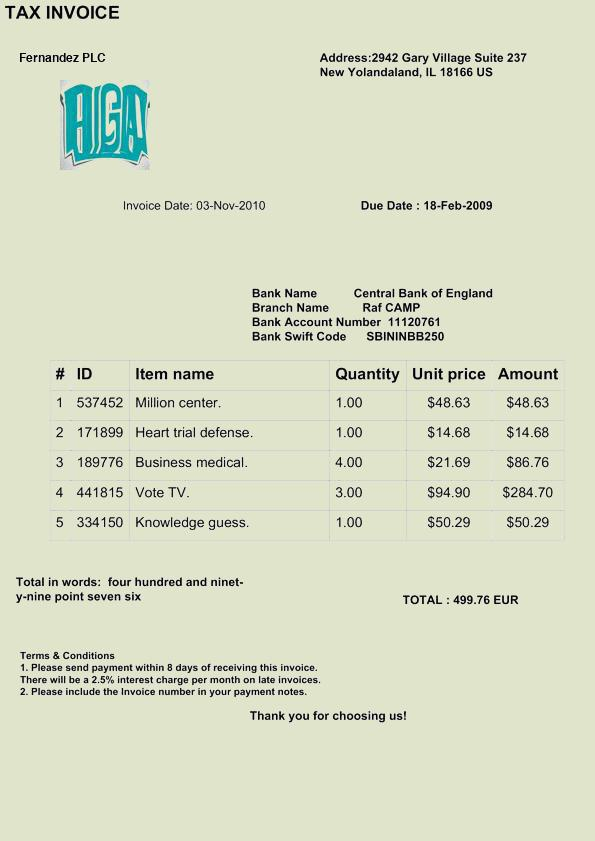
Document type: Invoice